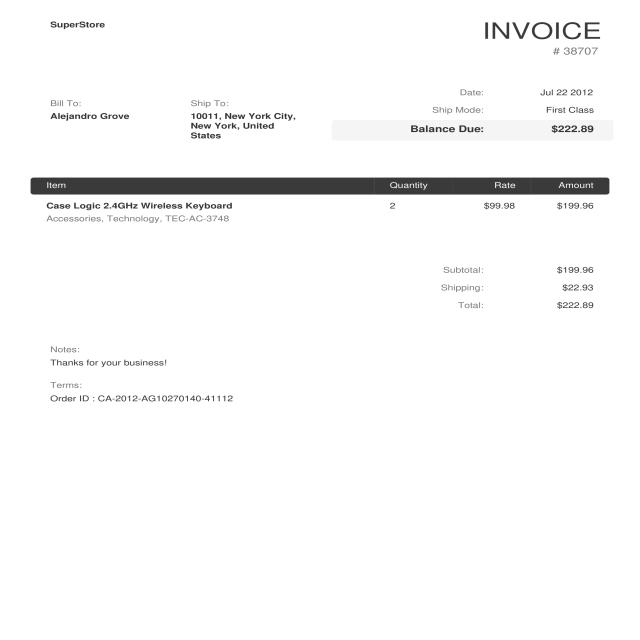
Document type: Invoice